Question: What might the diagnosis be?
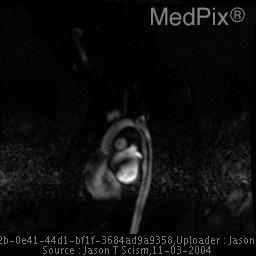
Answer: The possible diagnosis includes Recurrent coarctation / restenosis at the site of the procedure..